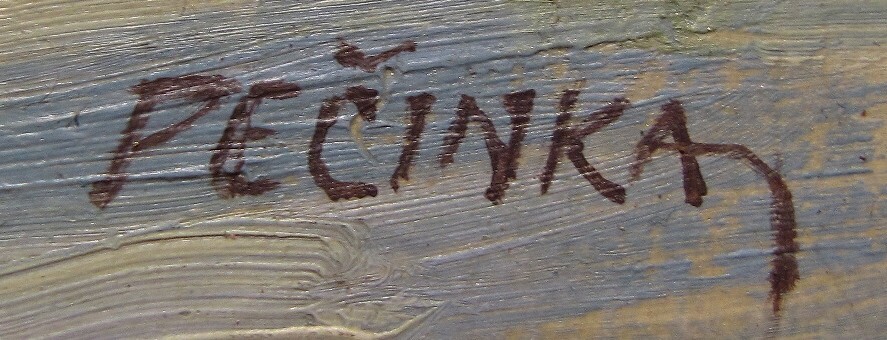
Signature of: františek pečinka